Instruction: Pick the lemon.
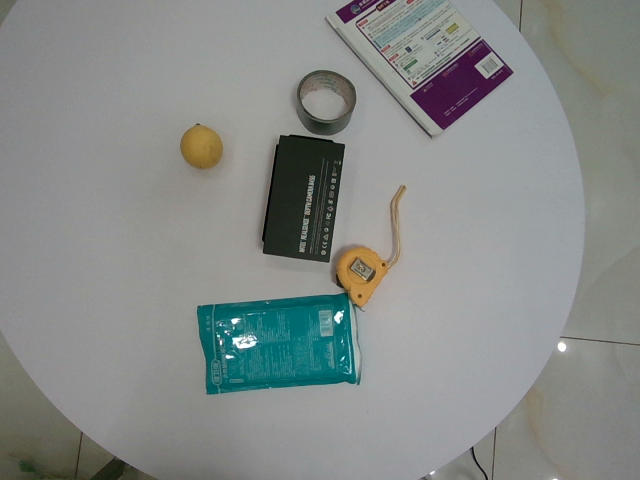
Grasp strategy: vertical